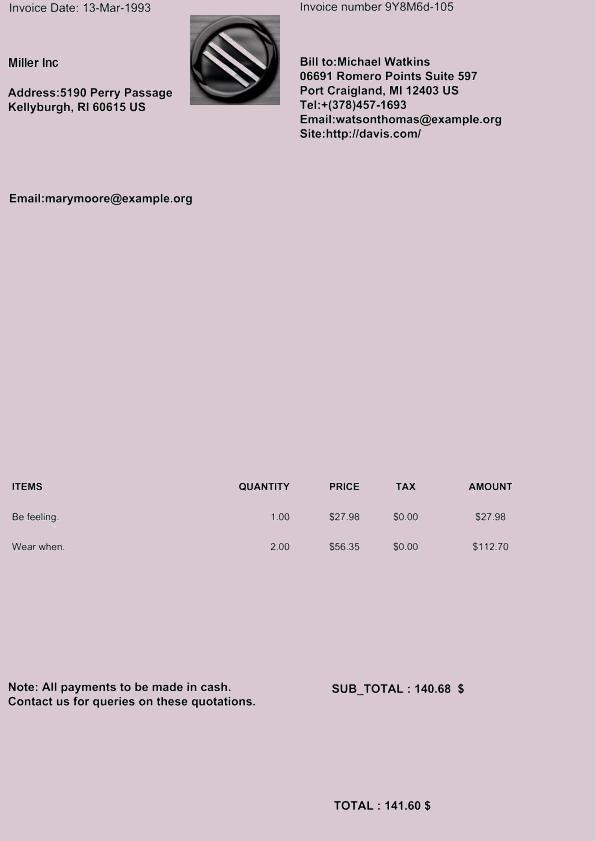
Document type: Invoice